Question: What is the address or location of the property listed in the document?
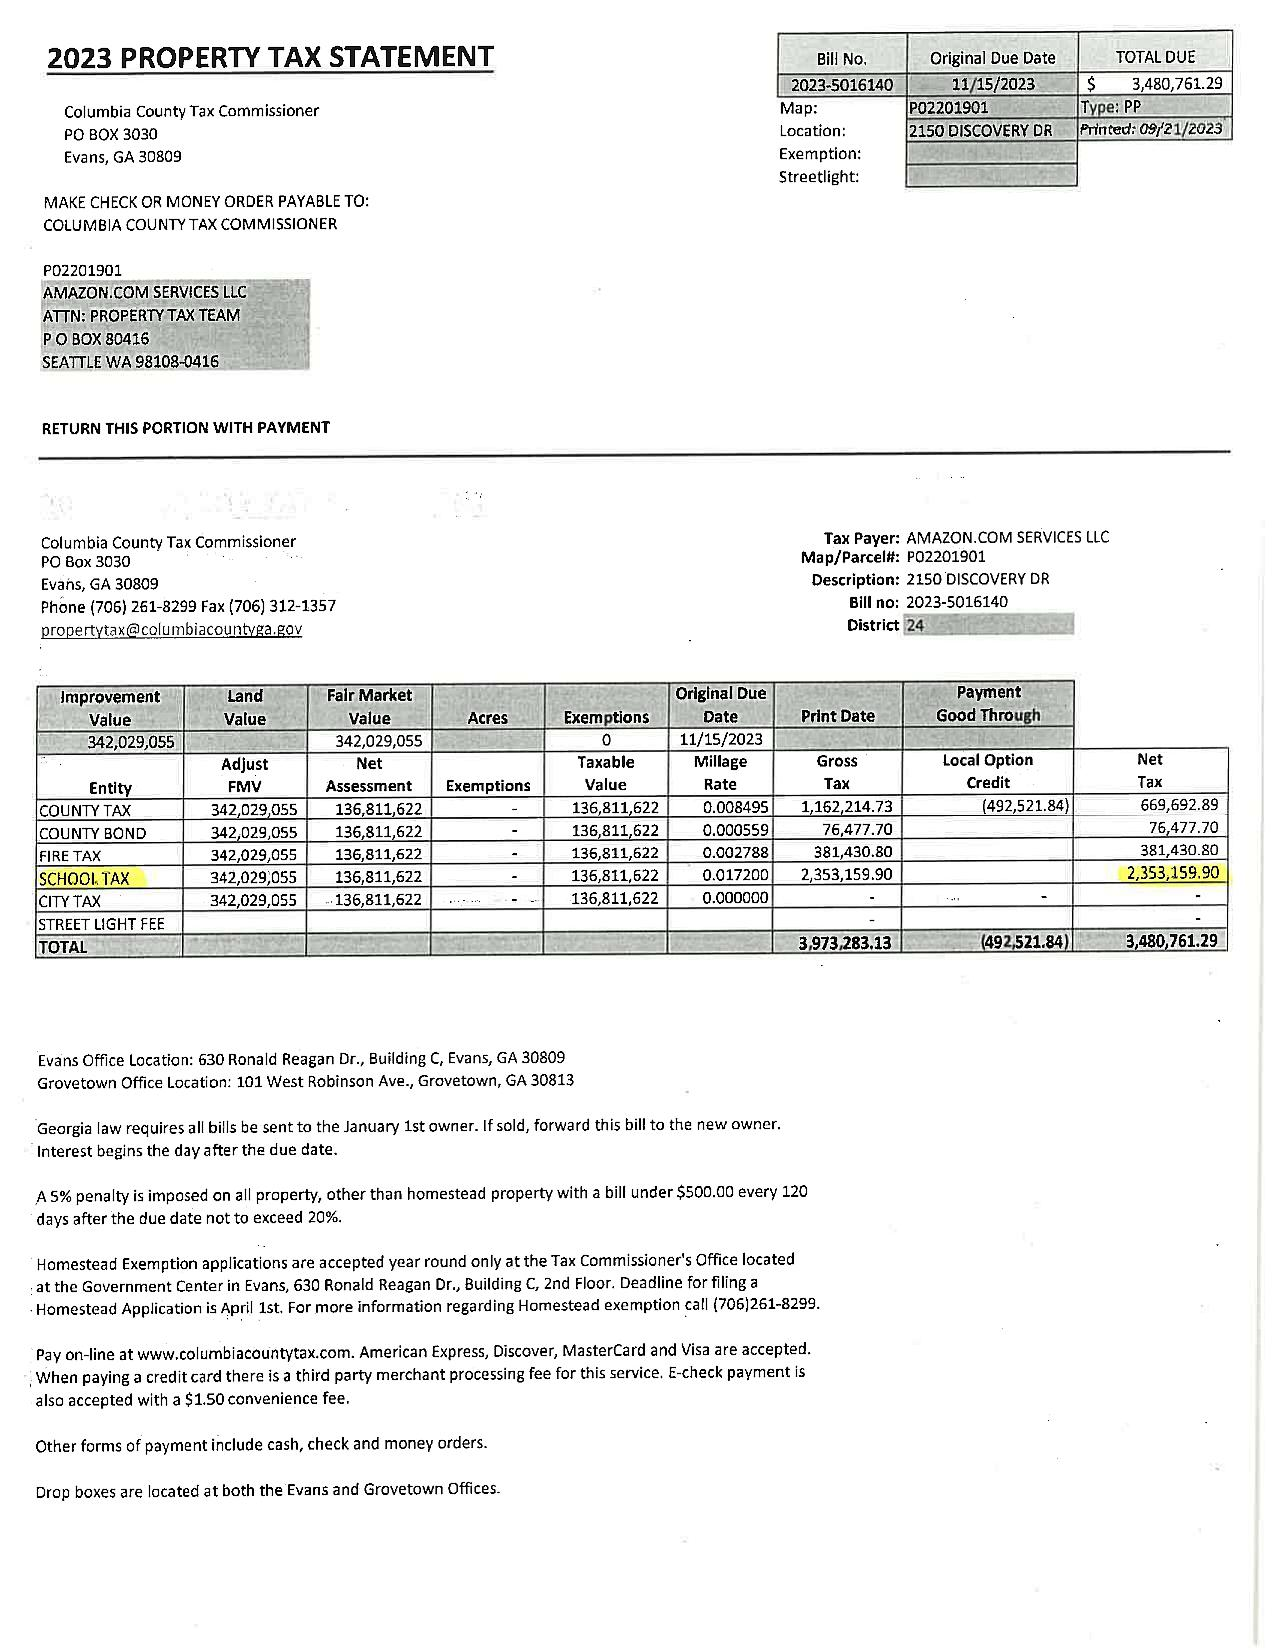
Answer: "2150 DISCOVERY DR"